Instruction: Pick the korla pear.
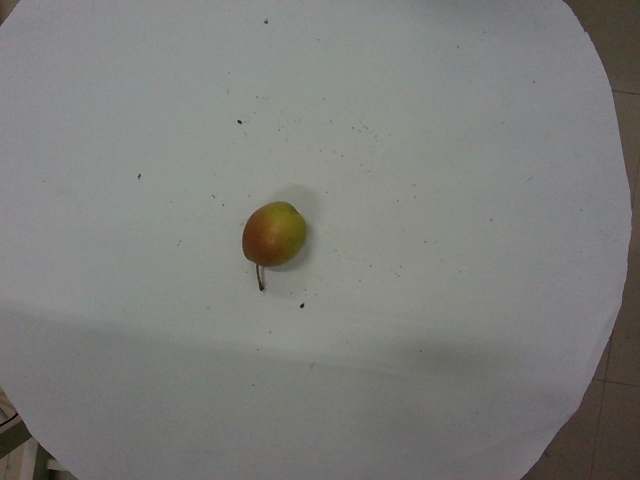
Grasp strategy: vertical